Question: Explain the disease:
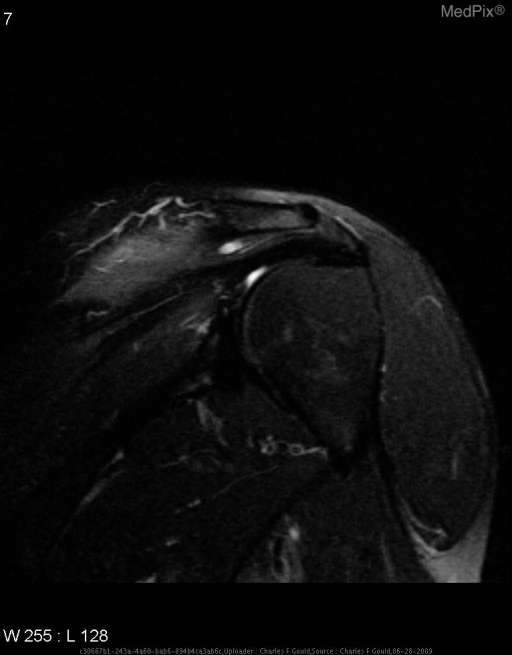
Answer: The disease is discussed as: Parsonage-Turner syndrome is an immune mediated reaction against lower motor neurons of the brachial plexus.  It affects approximately 1% of the general population.  It causes denervation change seen as high signal on fluid sensitive sequences in the early and subacute phases.  This progresses to fatty atrophy in the chronic phase.

It affects all age groups save neonatal.  It is more prevalent in men.  It commonly presents with acute pain following illness injury or trauma.